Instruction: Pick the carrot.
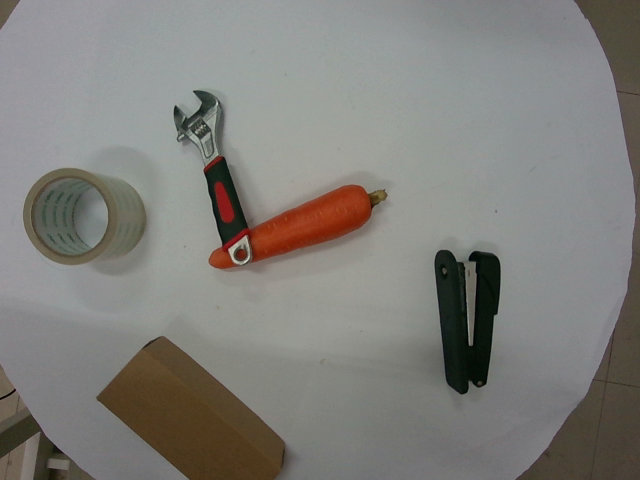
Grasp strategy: vertical